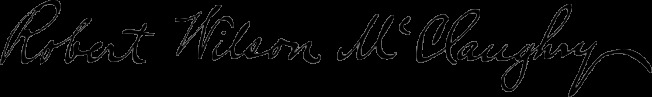
Signature of: robert wilson mcclaughry